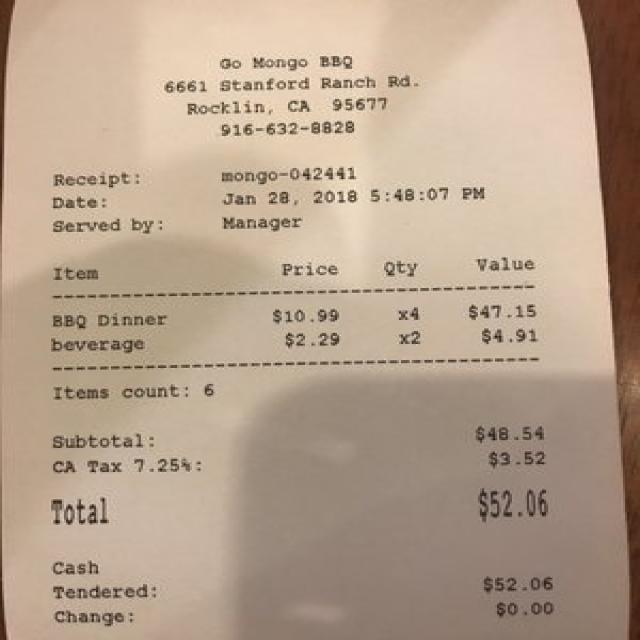
gt_parse: criticals: name: Total
price: $52.06
store: Go Mongo BBQ
tell: 916-632-8828